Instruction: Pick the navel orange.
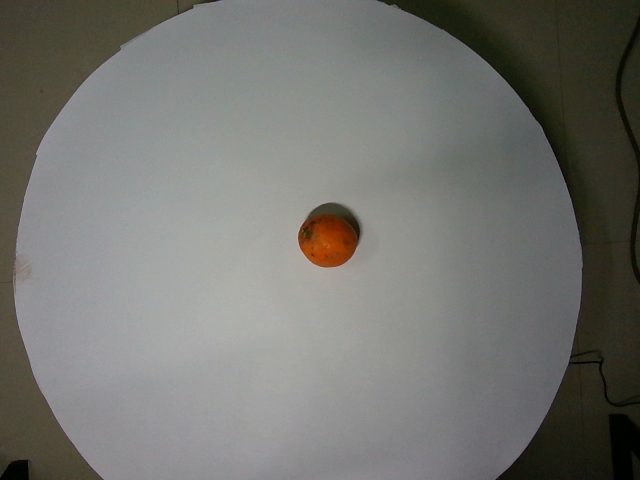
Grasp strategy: vertical